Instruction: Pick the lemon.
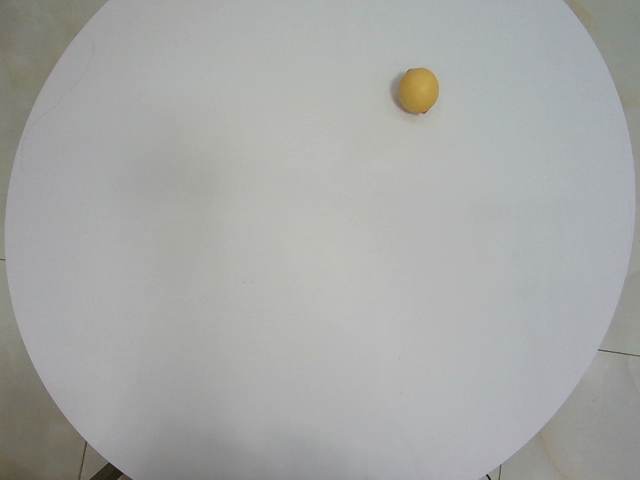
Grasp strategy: vertical